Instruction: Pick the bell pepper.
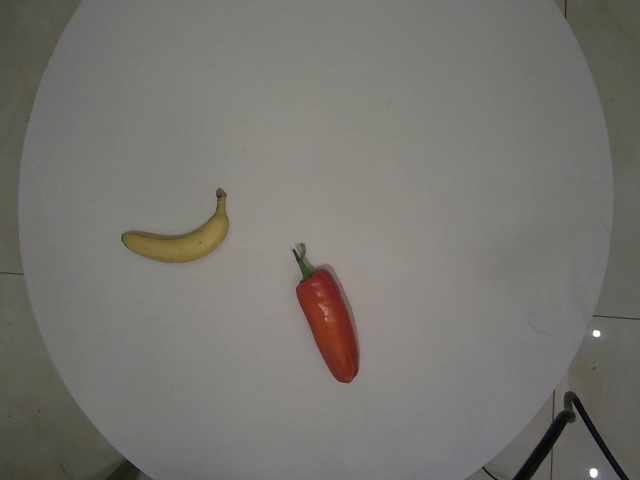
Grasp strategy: vertical